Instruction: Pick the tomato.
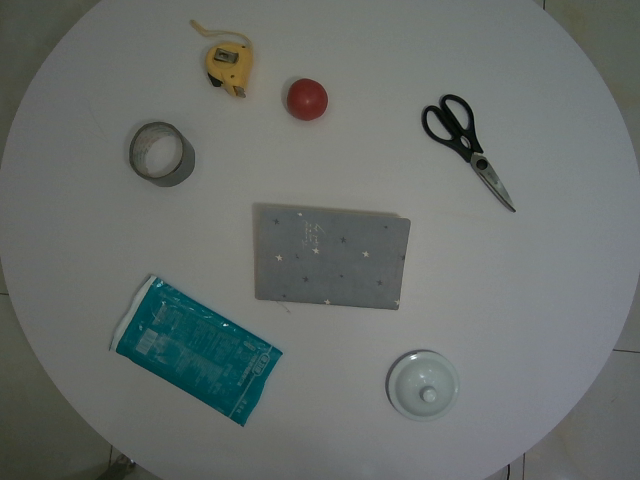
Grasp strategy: vertical